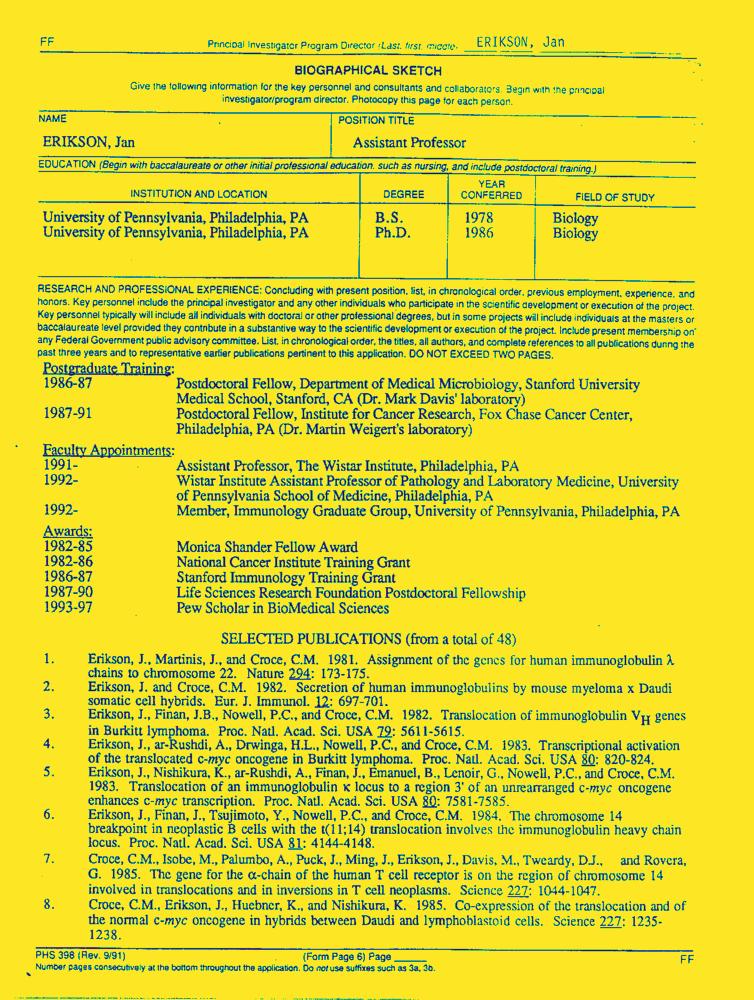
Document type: Resume-Doc